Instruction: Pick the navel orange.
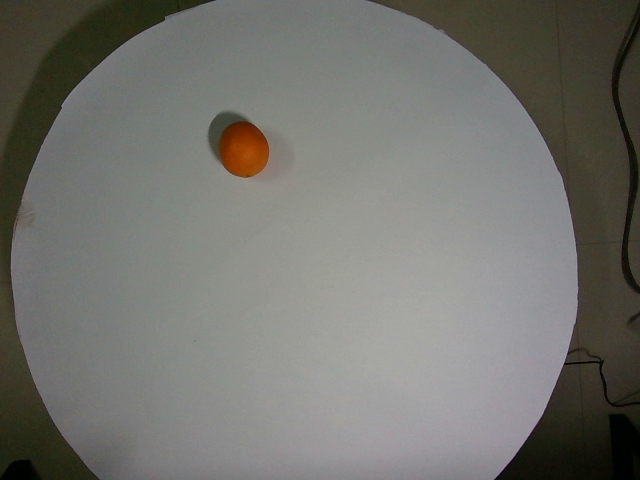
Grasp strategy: vertical